Question: What might the diagnosis be?
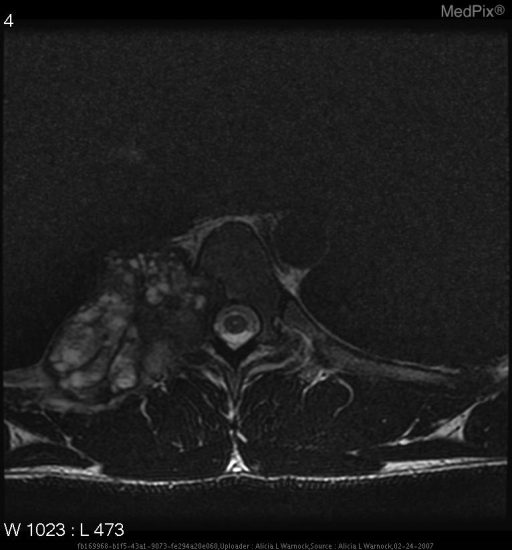
Answer: The possible diagnosis includes » Benign Primary Bone Tumors
•  fibrous dysplasia
•  chondroblastoma
•  chondromyxoid fibroma
•  osteochondroma
•  giant cell tumor
•  enchondroma

» Malignant Primary Bone Tumors
•  chondrosarcoma
•  osteoblastoma, aggressive variant
•  osteosarcoma

» Other
•  aneurysmal bone cyst
•  neurogenic tumors.